Question: What could the diagnosis suggest?
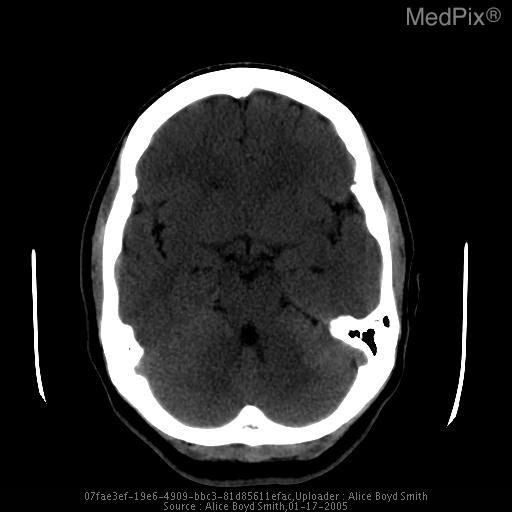
Answer: The possible diagnosis includes •  Menigioma
•  Acoustic neuroma
•  Epidermoid
•  Arachnoid cyst
•  Metastasis.